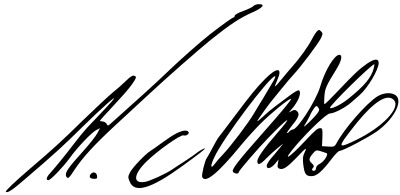
Signature of: władysław anders